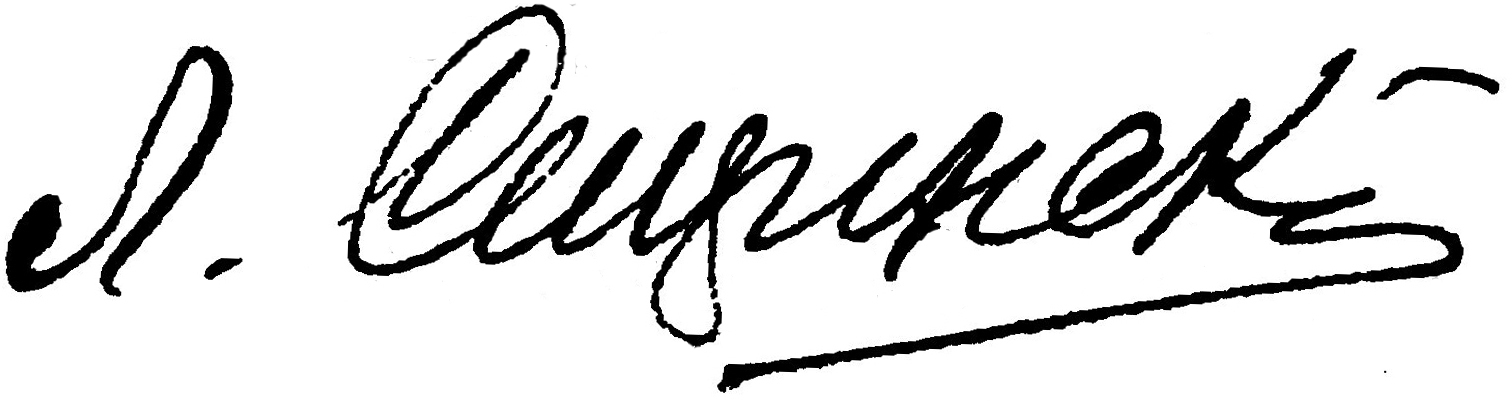
Signature of: leopold siținski